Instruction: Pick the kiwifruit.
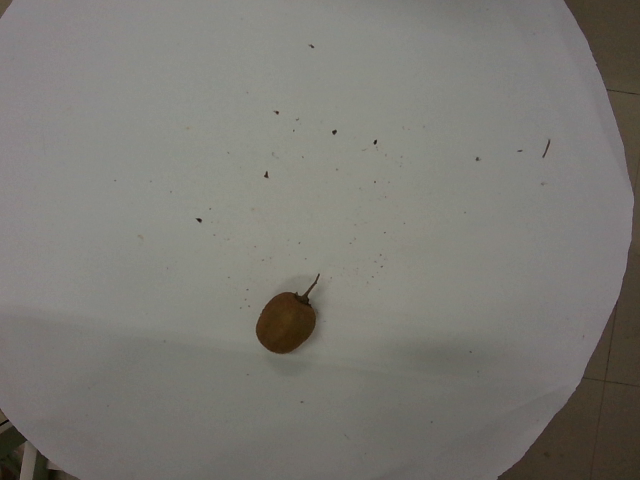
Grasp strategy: vertical